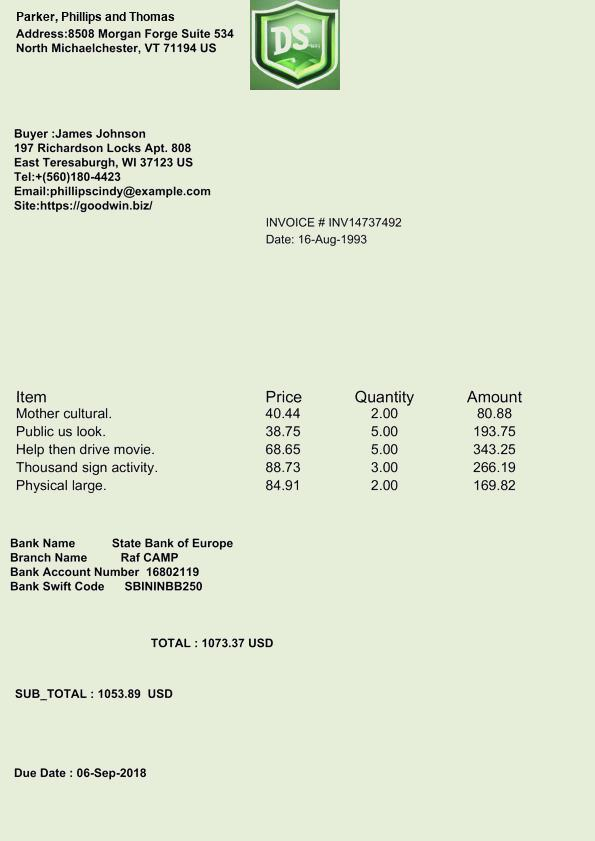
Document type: Invoice